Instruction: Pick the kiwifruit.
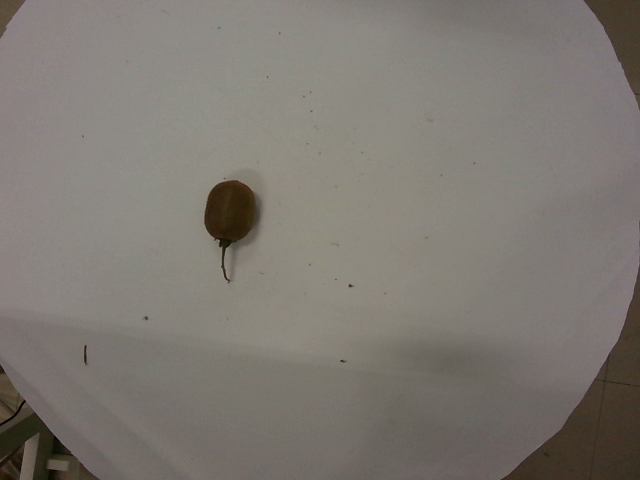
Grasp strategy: vertical